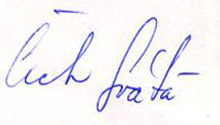
Signature of: svatopluk čech